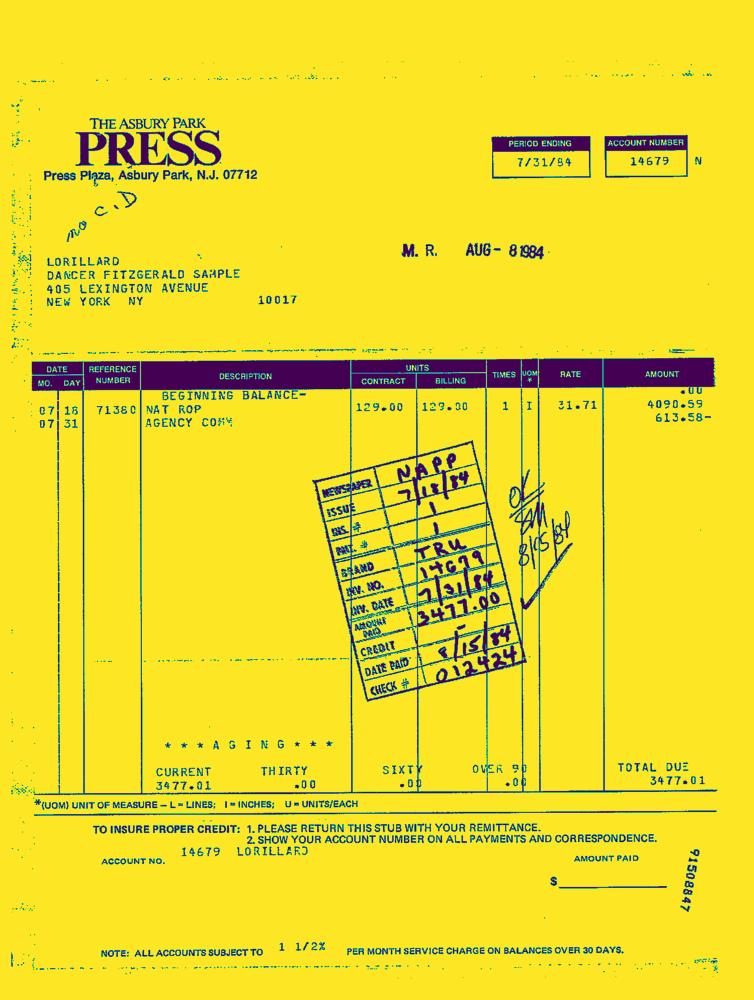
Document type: Invoice-Doc